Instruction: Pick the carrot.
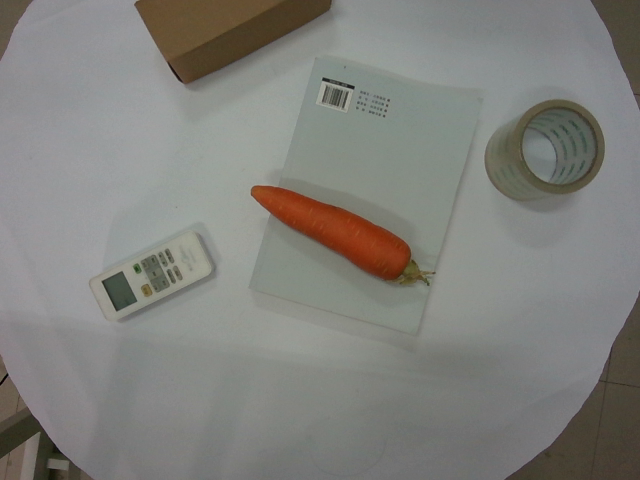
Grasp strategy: vertical